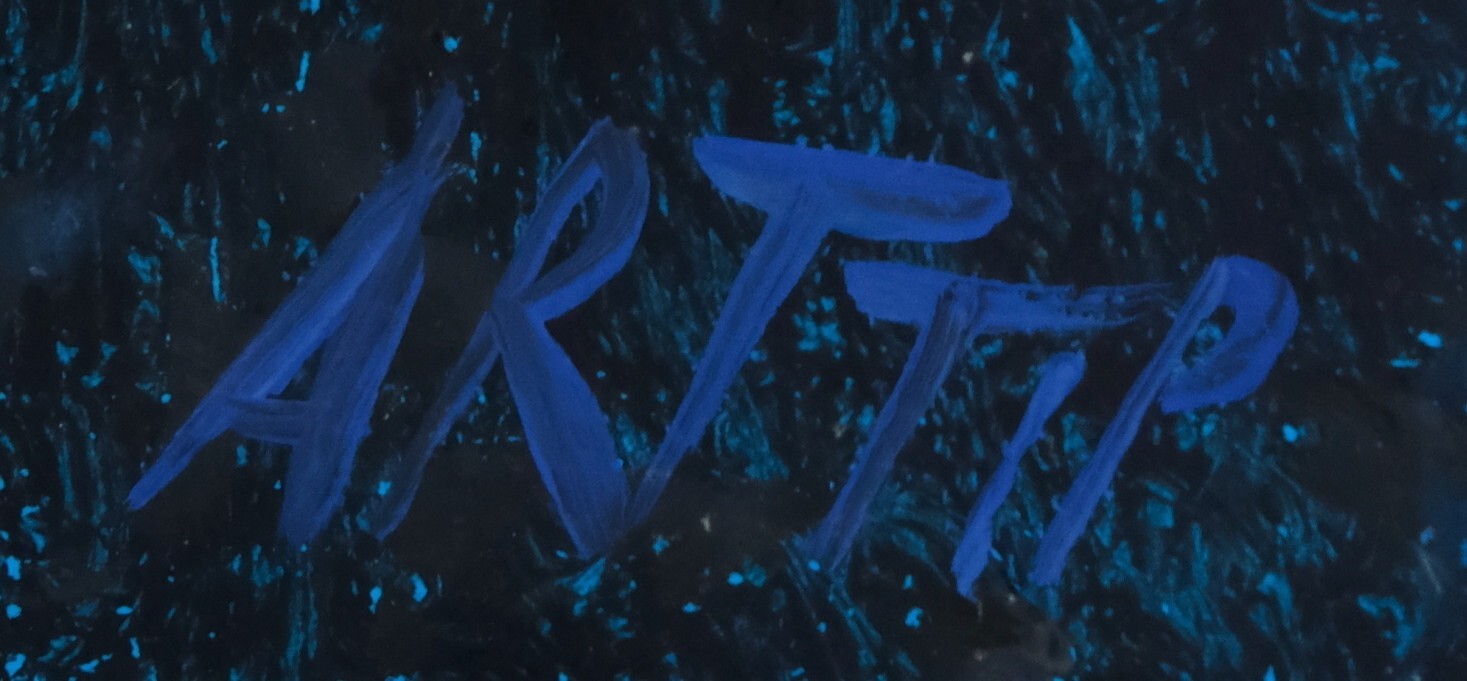
Signature of: svatopluk pitra